Question: What is the suspected problem?
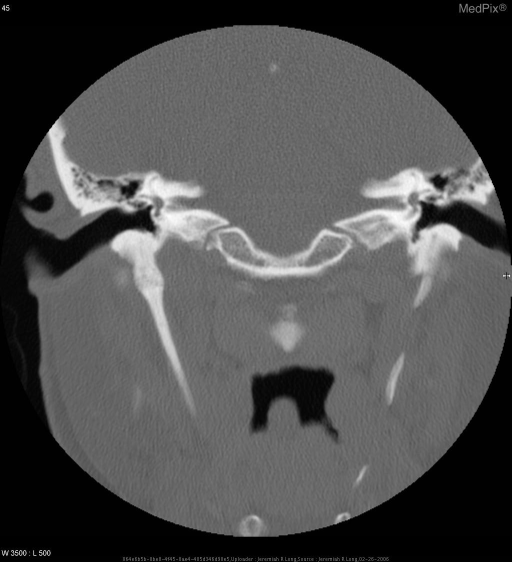
Answer: The findings suggest Ossification of the bilateral stylohyoid ligaments (right greater than left).  No significant paranasal sinus disease.. Coronal non-contrast CT image of the face demonstrating ossification of the bilateral stylohyoid ligamnets (right greater than left).. The patient might have a history of 32 year-old male, rule out sinusitis..